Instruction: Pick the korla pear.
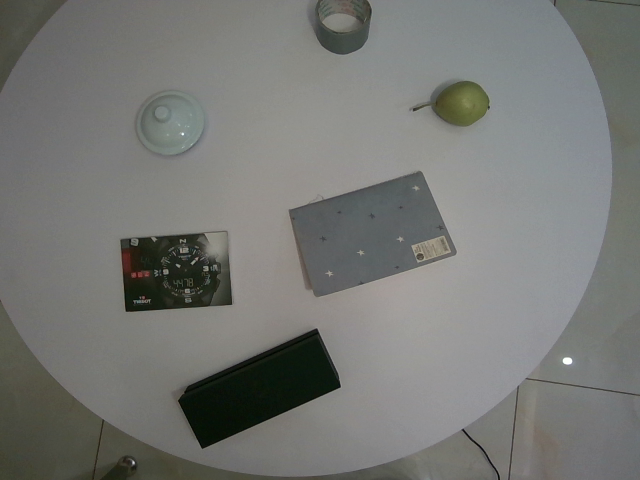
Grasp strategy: vertical